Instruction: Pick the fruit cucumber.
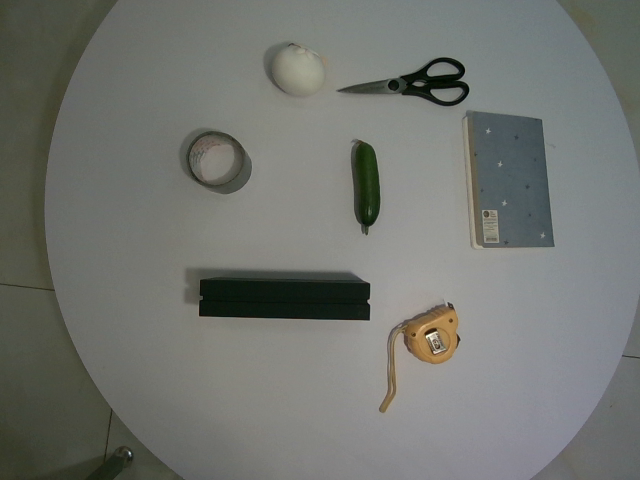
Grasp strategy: vertical